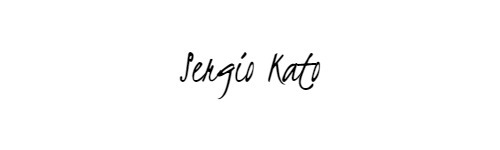
Signature of: sergio kato